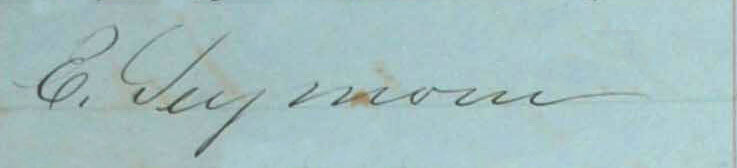
Signature of: edward seymour